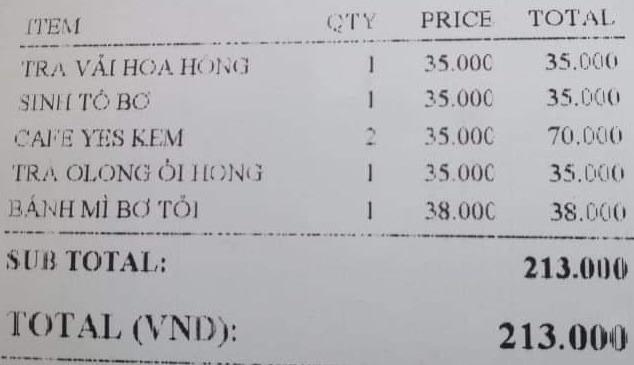
<table>
<tr>
<th>ITEM</th>
<th>QTY</th>
<th>PRICE</th>
<th>TOTAL</th>
</tr>
<tr>
<td>TRA VẢI HOA HỒNG</td>
<td>1</td>
<td>35.000</td>
<td>35.000</td>
</tr>
<tr>
<td>SINH TỐ BƠ</td>
<td>1</td>
<td>35.000</td>
<td>35.000</td>
</tr>
<tr>
<td>CAFE YES KEM</td>
<td>2</td>
<td>35.000</td>
<td>70.000</td>
</tr>
<tr>
<td>TRA OLONG ỔI HONG</td>
<td>1</td>
<td>35.000</td>
<td>35.000</td>
</tr>
<tr>
<td>BÁNH MÌ BƠ TỎI</td>
<td>1</td>
<td>38.000</td>
<td>38.000</td>
</tr>
</table>

SUB TOTAL: 213.000
TOTAL (VND): 213.000